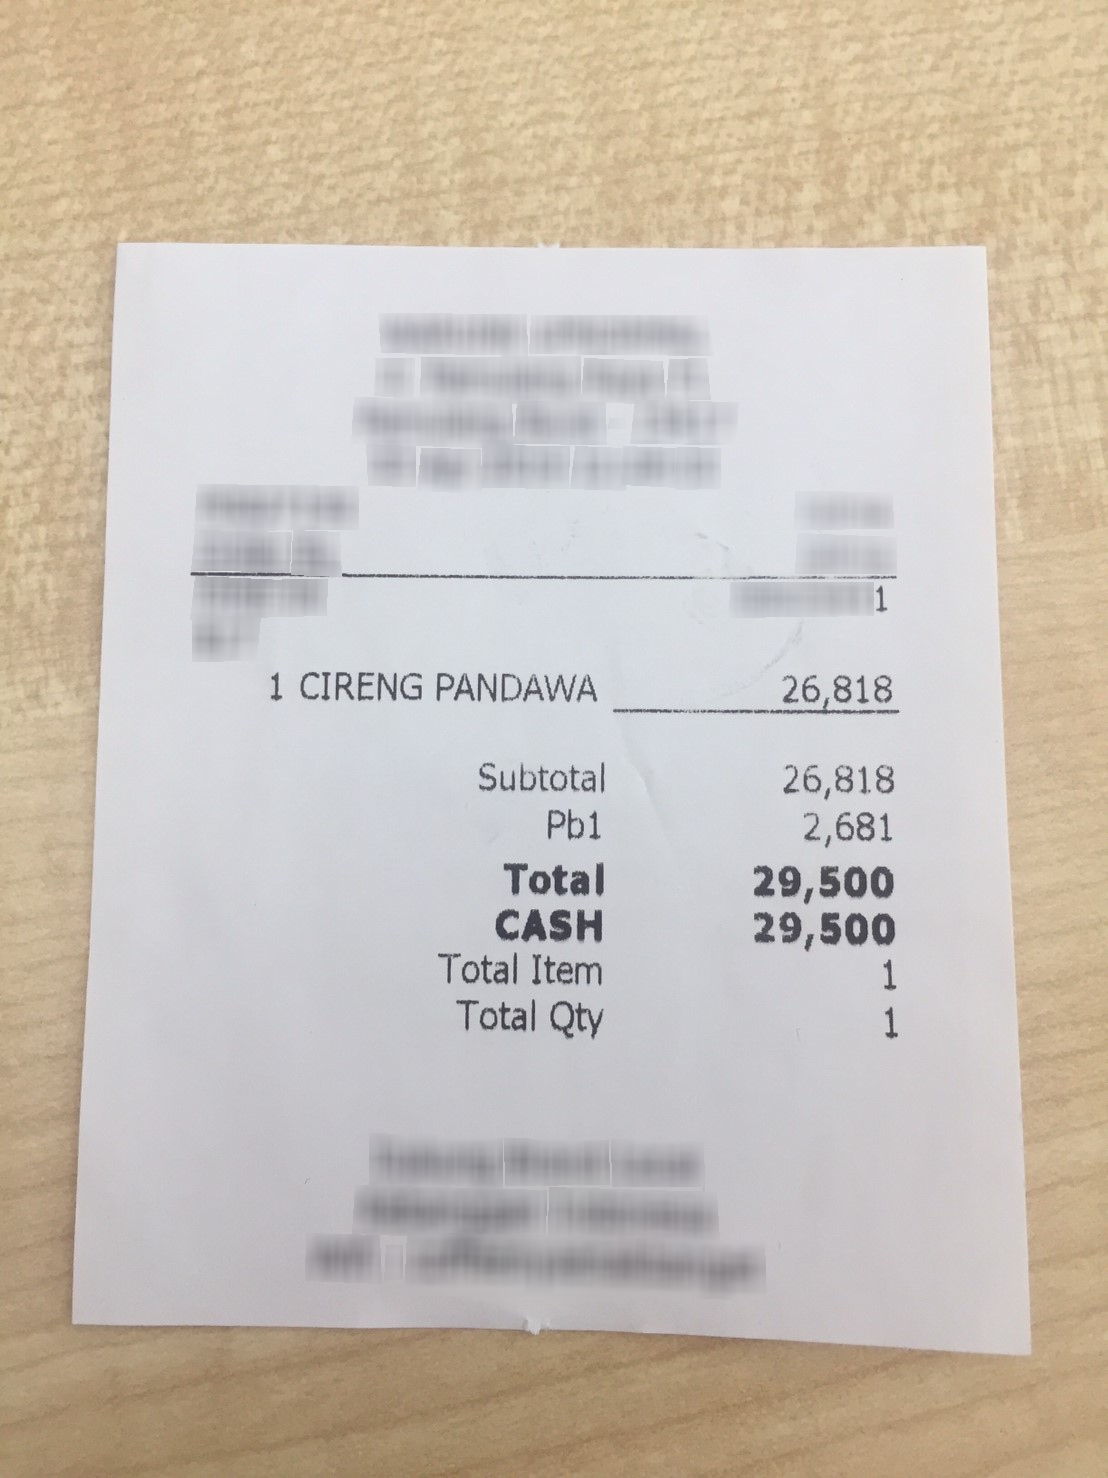
Number of items: 3
Subtotal: 26,818
Tax: 2,681
Total: 29,500
OCR text regions:
text: 1
text: CIRENG
text: PANDAWA
text: 26,818
text: Subtotal
text: 26,818
text: Pb1
text: 2,681
text: Total
text: 29,500
text: CASH
text: 29,500
text: Total
text: Item
text: 1
text: Total
text: Qty
text: 1